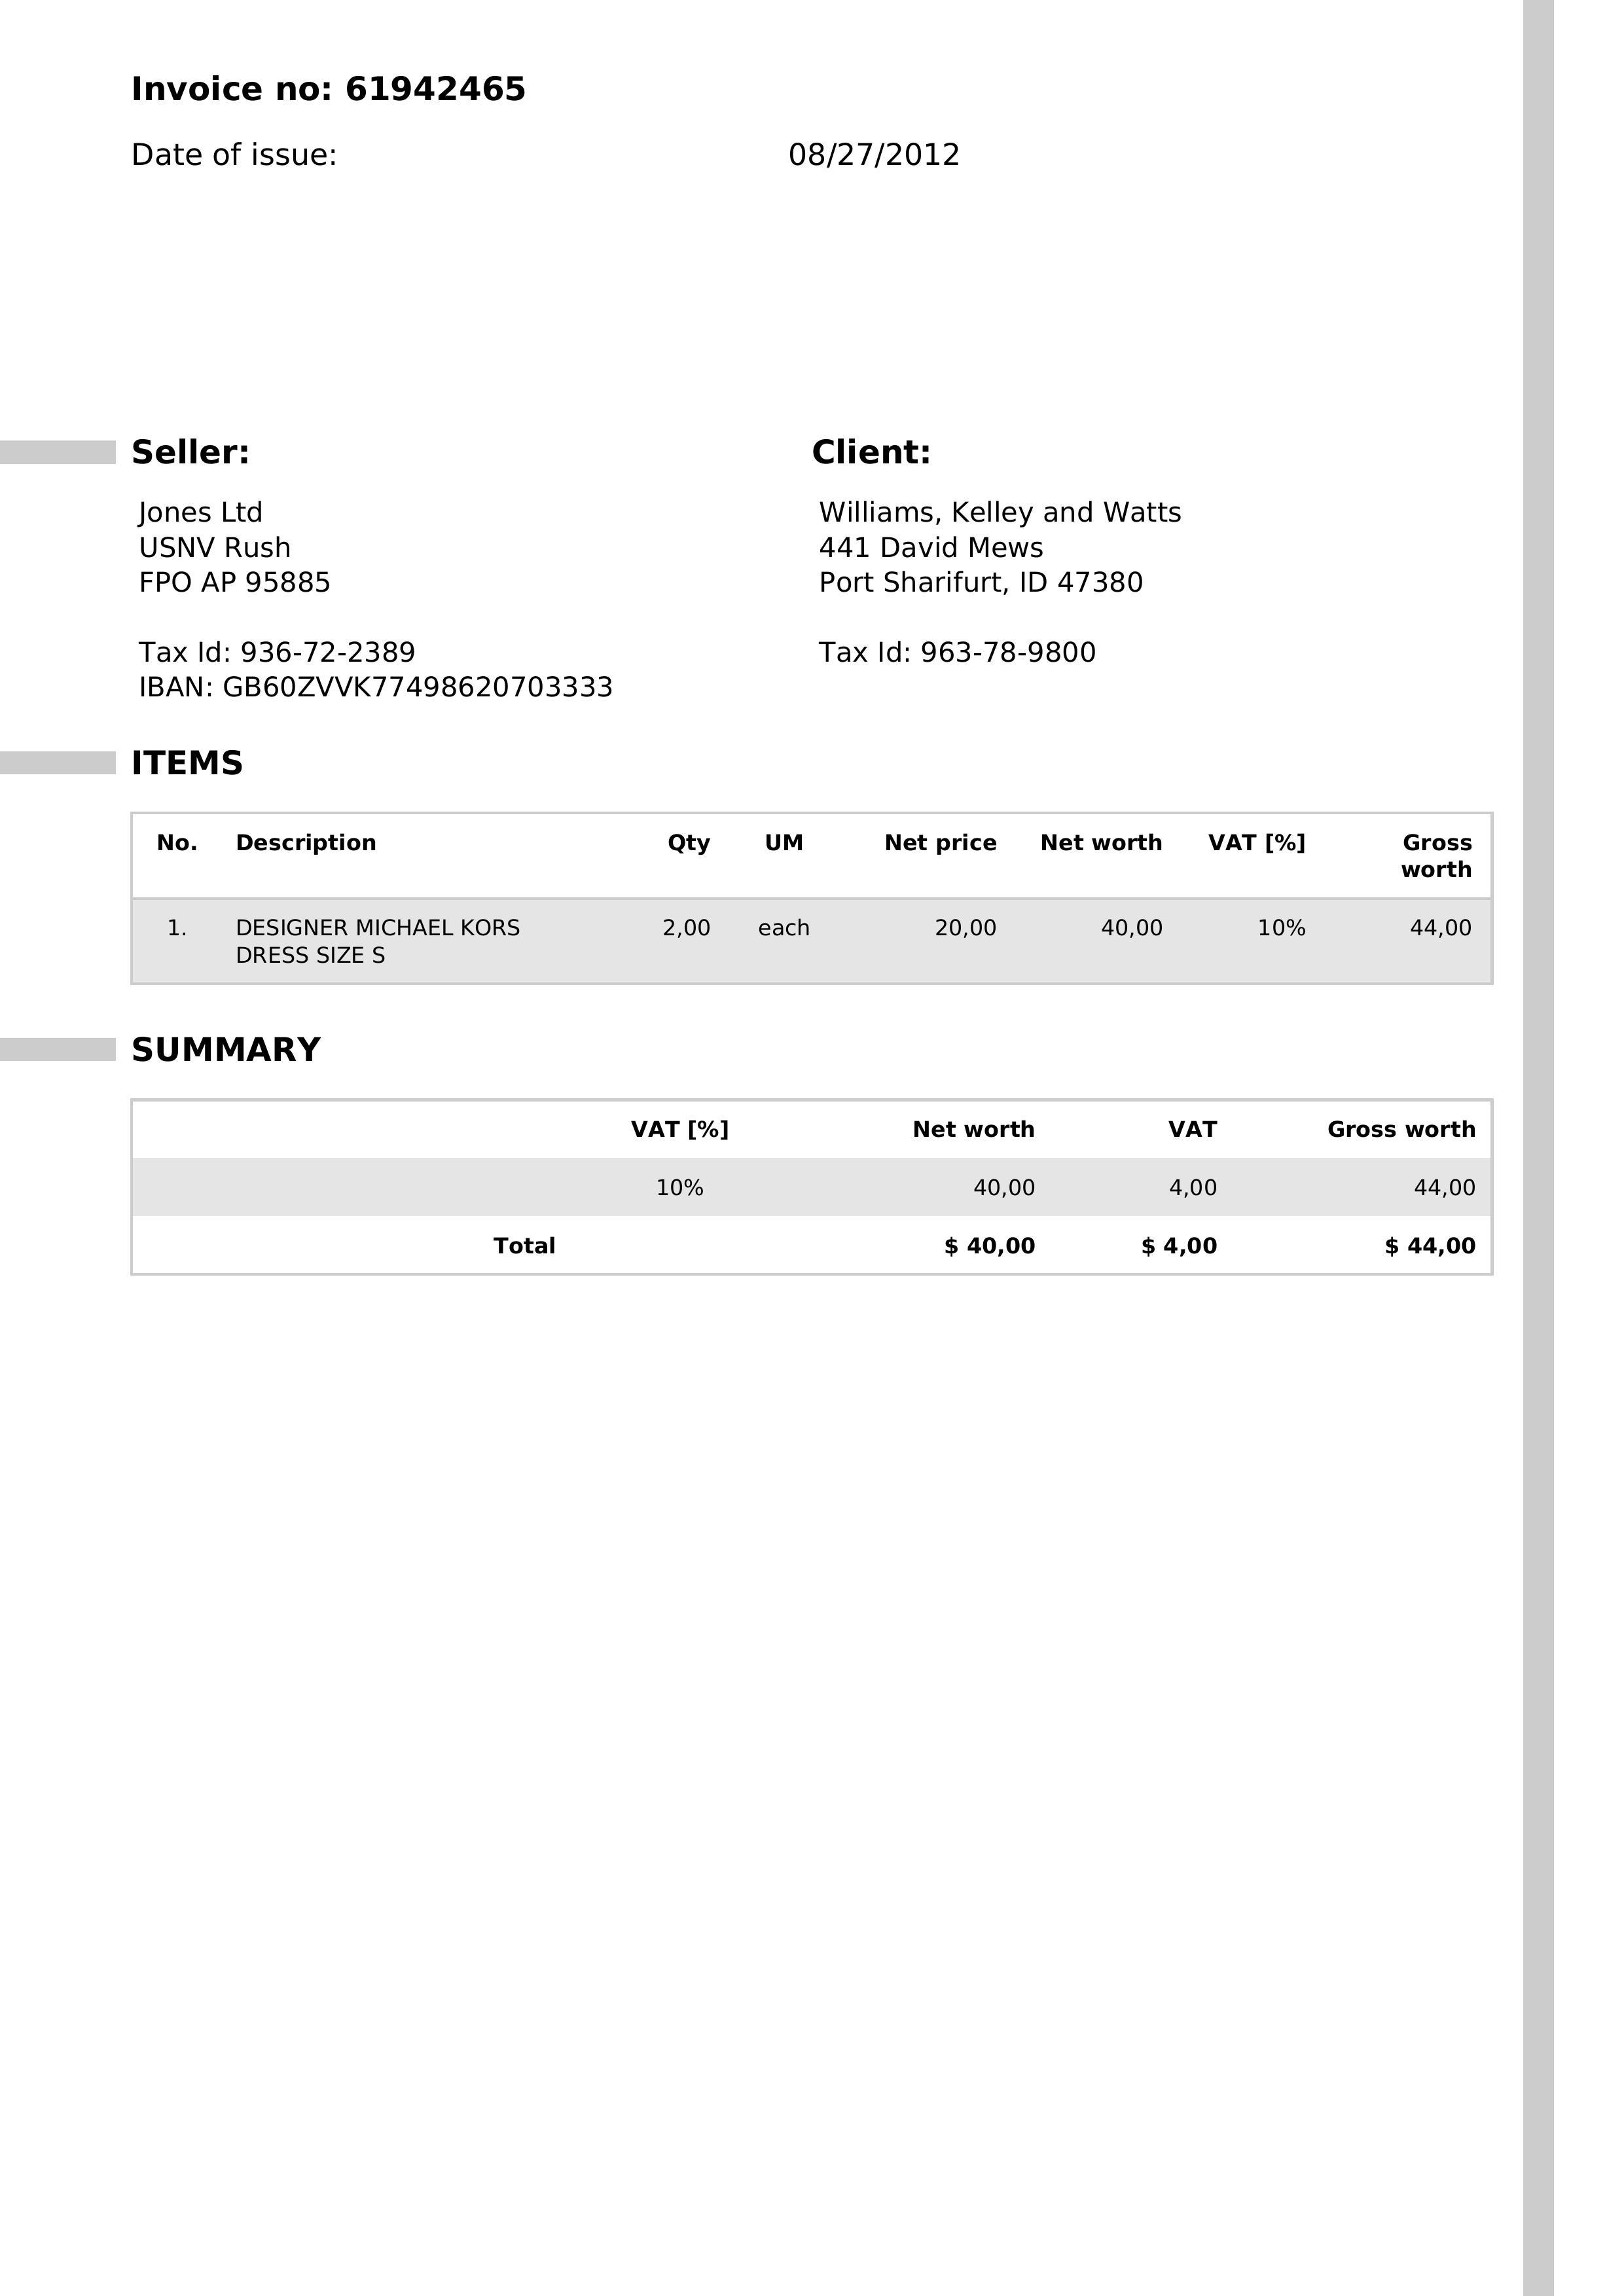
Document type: Invoice